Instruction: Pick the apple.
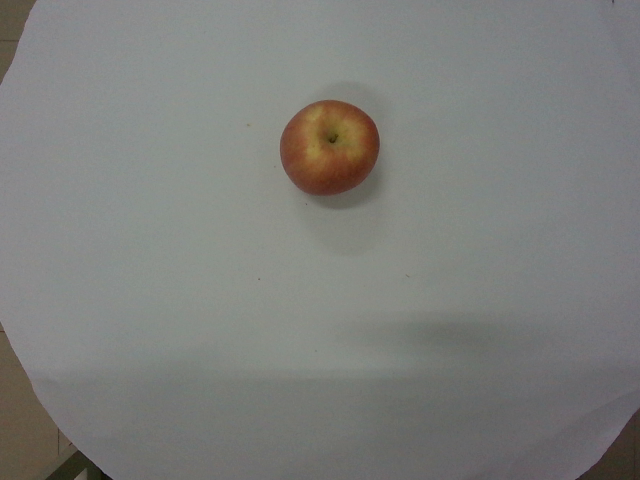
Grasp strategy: vertical